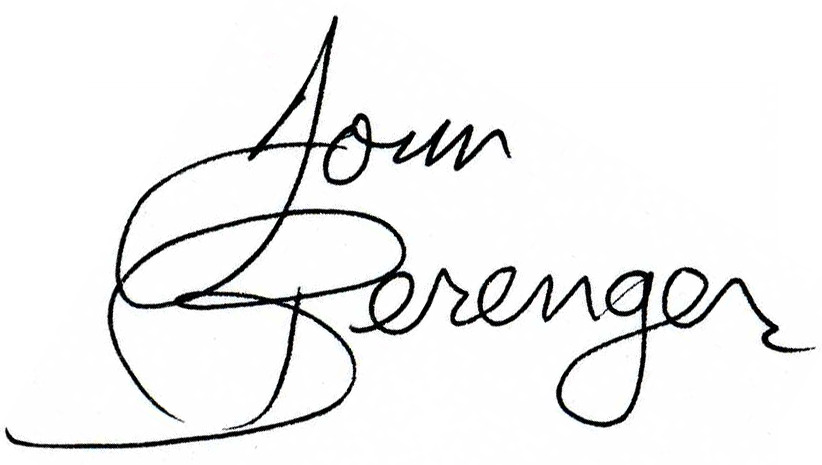
Signature of: tom berenger